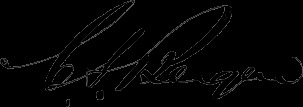
Signature of: christopher a bergen